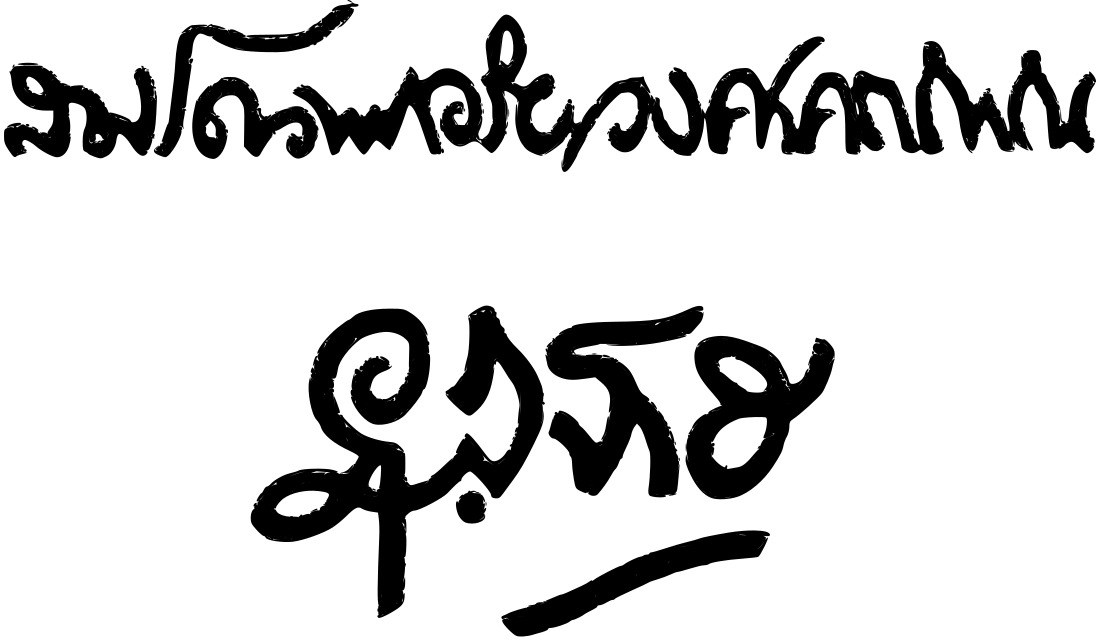
Signature of: ariyavangsagatayana 16th supreme patriarch of thailand